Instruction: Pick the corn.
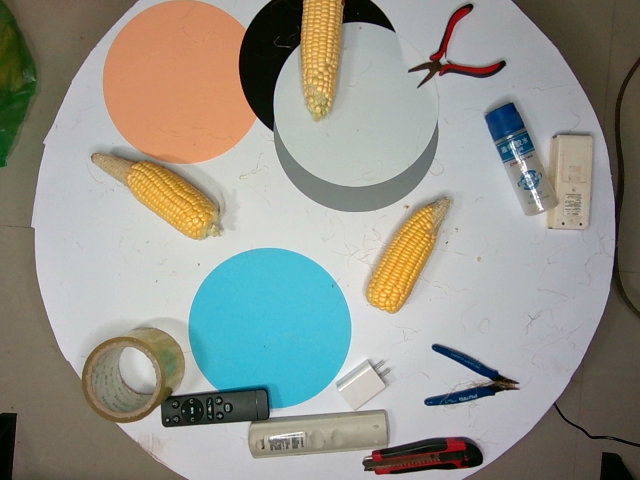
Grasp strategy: vertical